Question: What is the name of the tenant mentioned in the document?
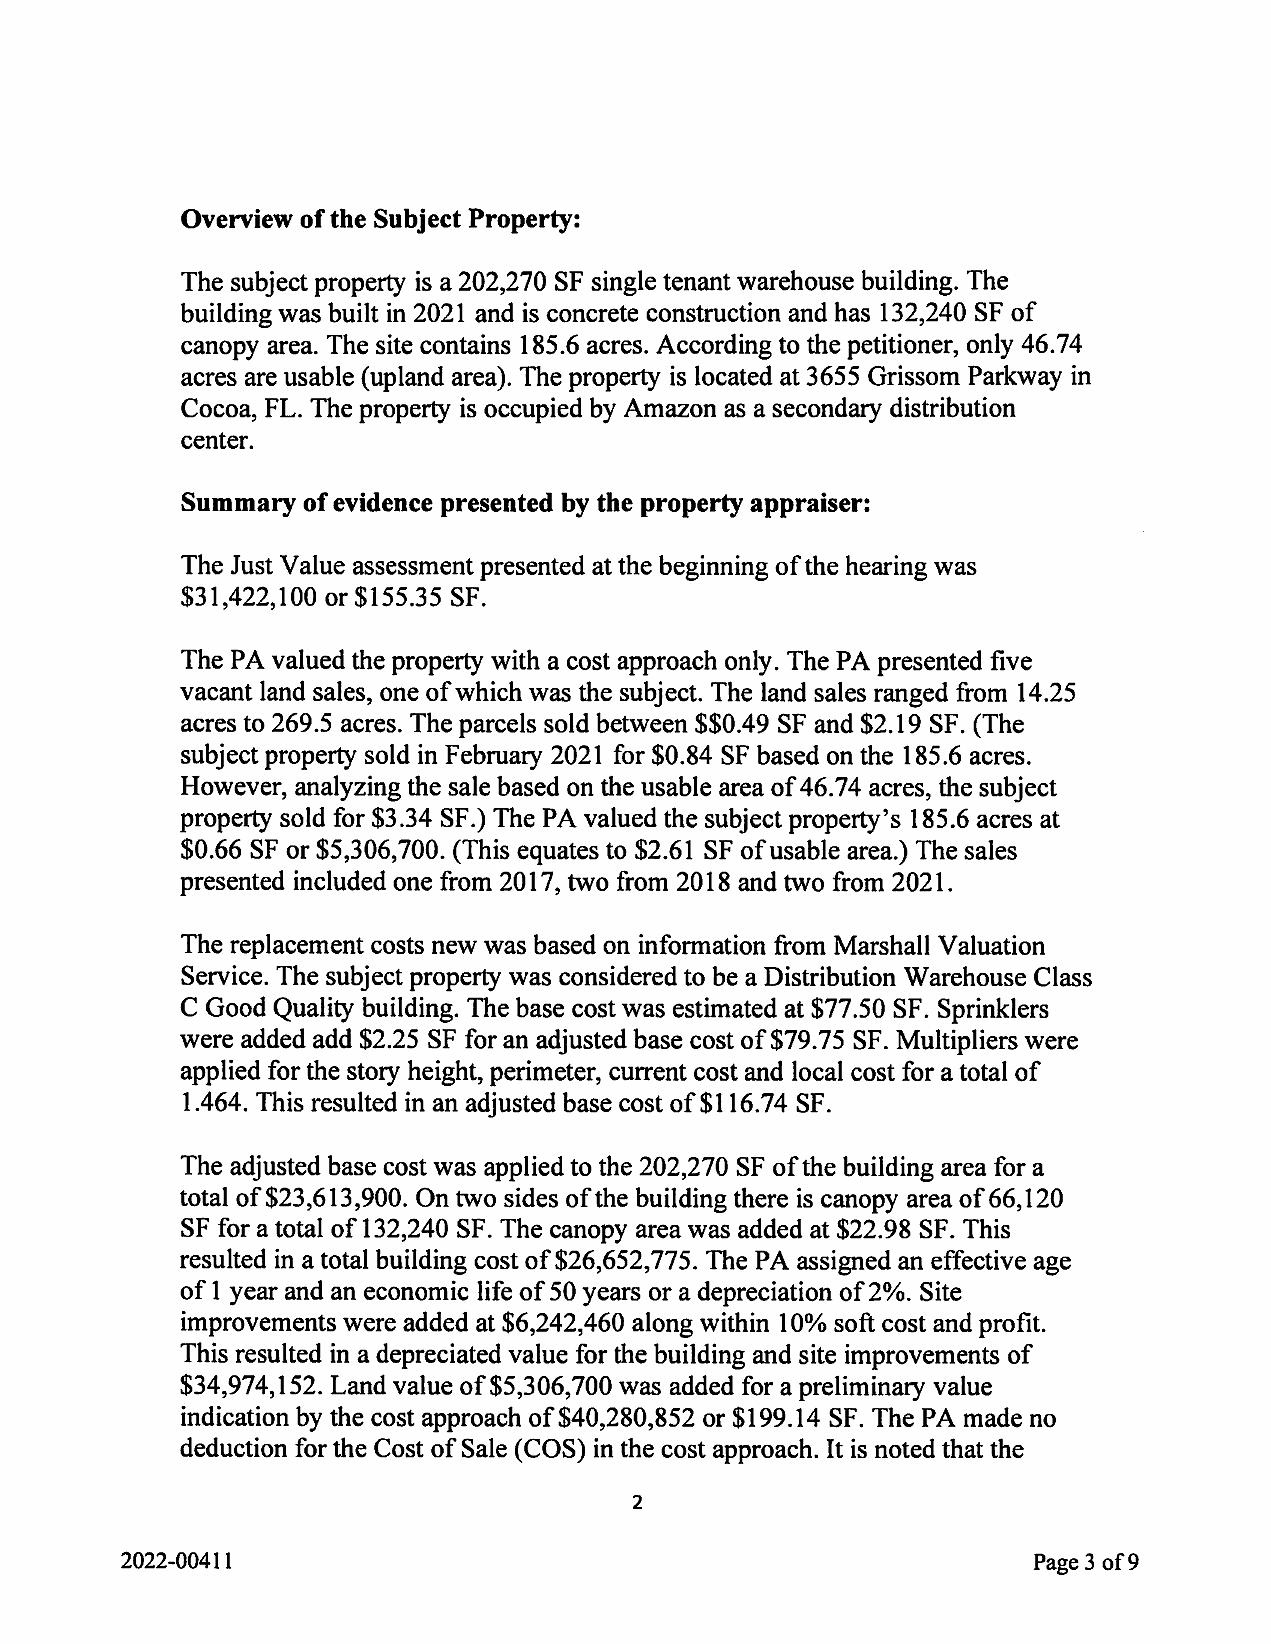
Answer: "Amazon as a secondary distribution center"